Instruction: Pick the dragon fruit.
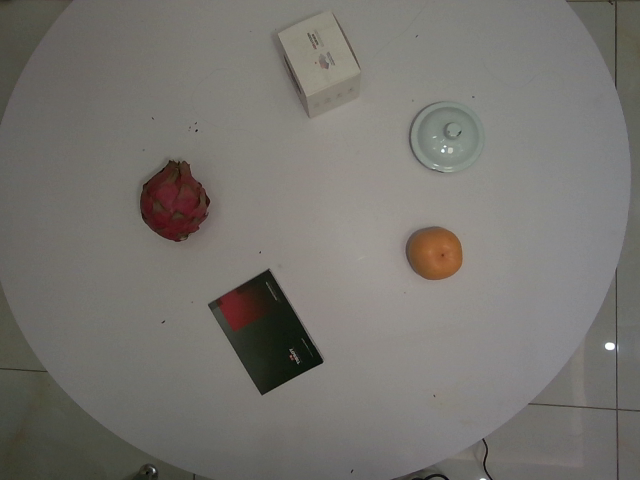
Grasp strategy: vertical